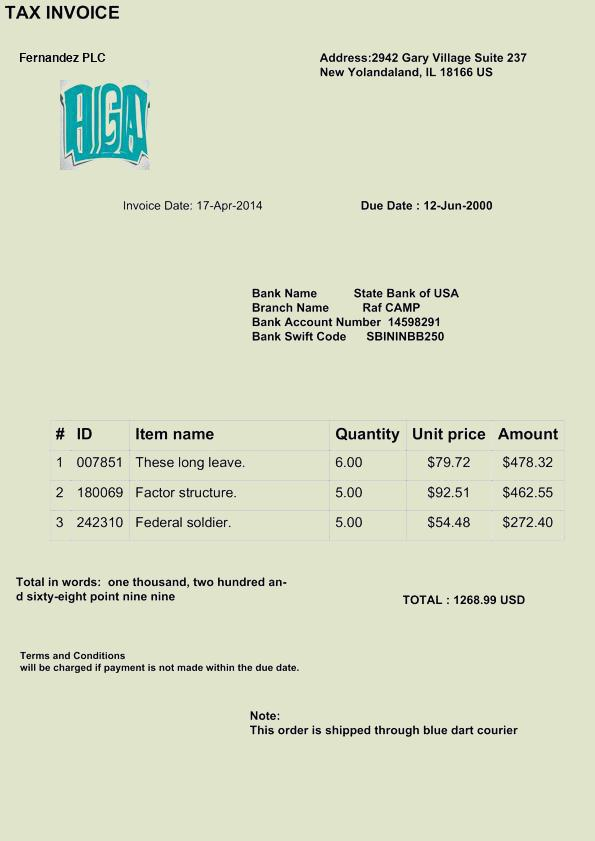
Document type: Invoice